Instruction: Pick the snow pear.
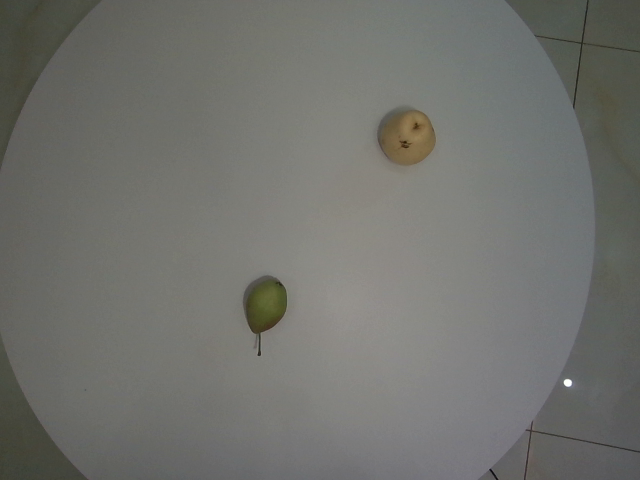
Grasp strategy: vertical